Question: What are the imaging findings?
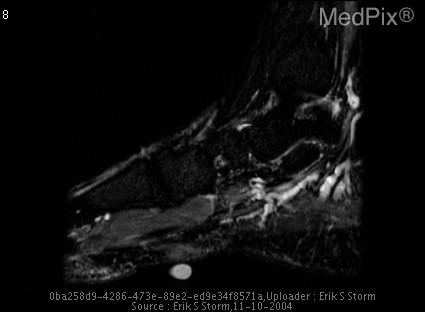
Answer: The imaging shows 2cm x 3cm well-circumscribed fusiform mass arising from the plantar fascia on the medial aspect of the foot proximal to the 1st MTP.  Lesion is homogenously iso-intense to muscle on T1 sequences, and hetrogenslightly hyperintense on fat-saturated T2 sequences.  Marked, homogeneous enhancement following administration of gadolinium DTPA.  No surrounding soft tissue or bone marrow edema. Fat-saturated image (FSE-IR). Fusiform soft tissue mass arising from the medial plantar fascia. Mild, heterogeneous increased signal relative to muscle..